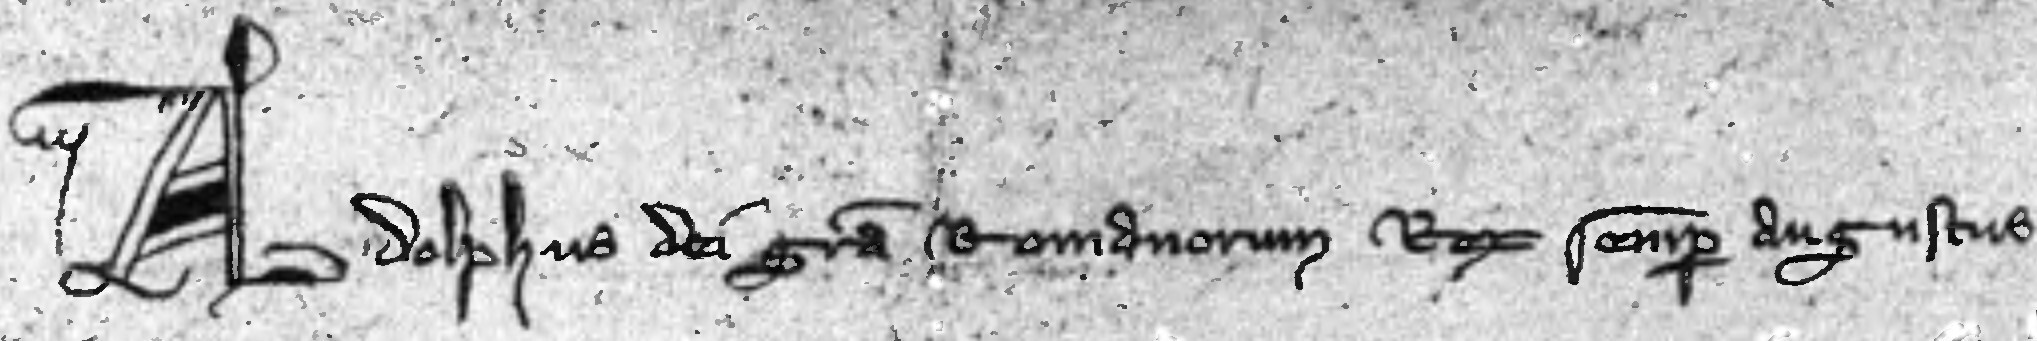
Signature of: adolf king of the romans